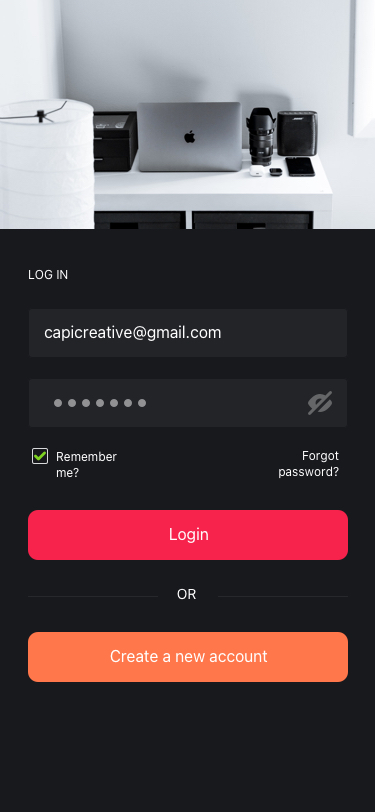
Text in this UI design:
capicreative@gmail.com
LOG IN
Login
Create a new account
Remember me?
Forgot password?
OR